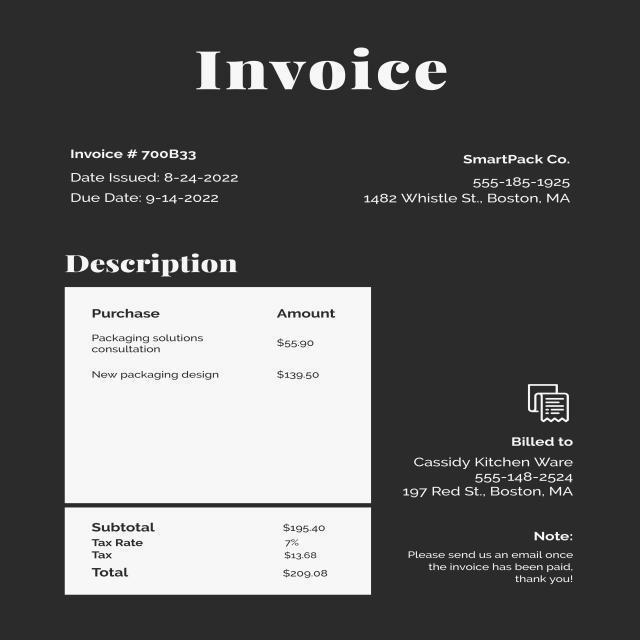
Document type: Invoice